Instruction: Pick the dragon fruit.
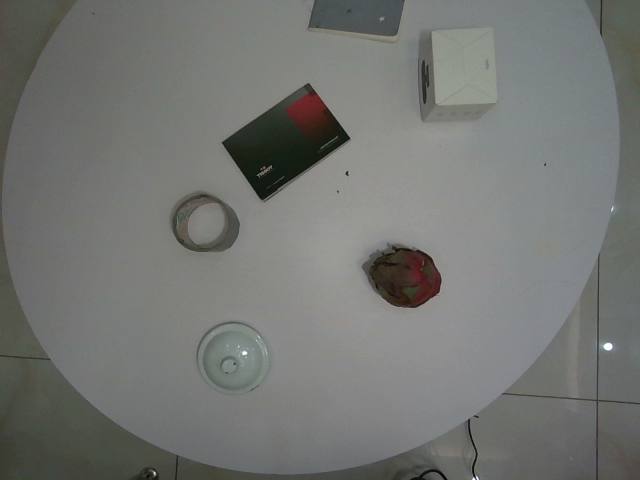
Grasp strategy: vertical